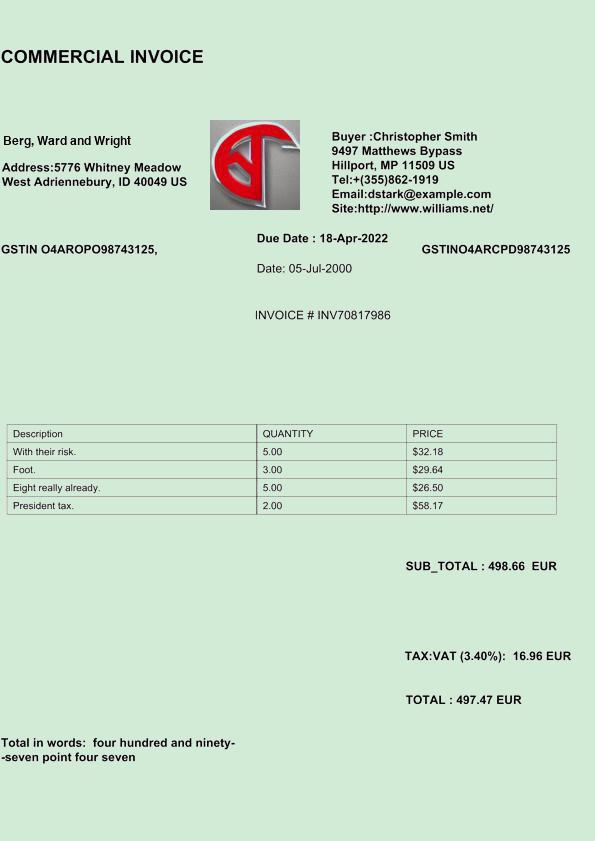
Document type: Invoice